Question: What might the diagnosis be?
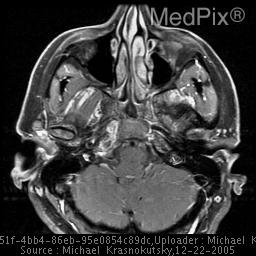
Answer: The possible diagnosis includes Chondrosarcoma
Chordoma (same MRI signal pattern but usually midline)
Metastatic disease
Plasmacytoma (usually low T2 on MRI)
Lymphoma (usually lower signal on T2 and bright DWI)
Adenoid Cystic Carcinoma (ACC) from nasopharynx.